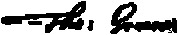
Signature of: thomas greene